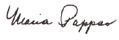
Signature of: maria pappas